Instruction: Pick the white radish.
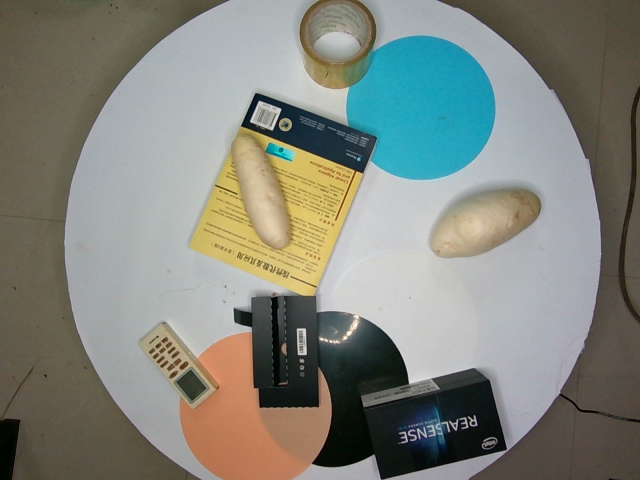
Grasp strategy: vertical